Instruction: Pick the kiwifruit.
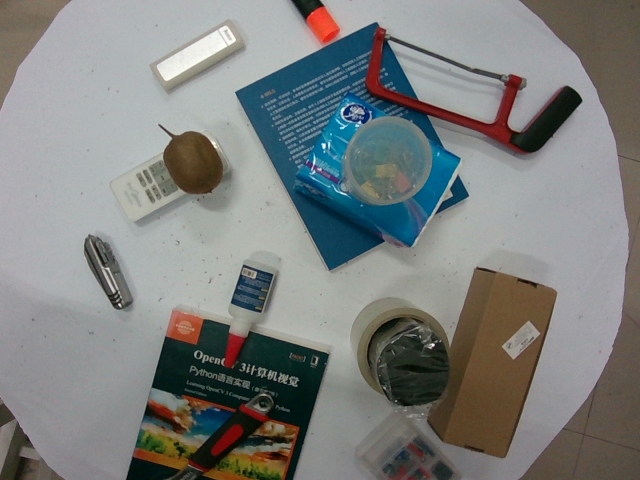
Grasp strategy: vertical